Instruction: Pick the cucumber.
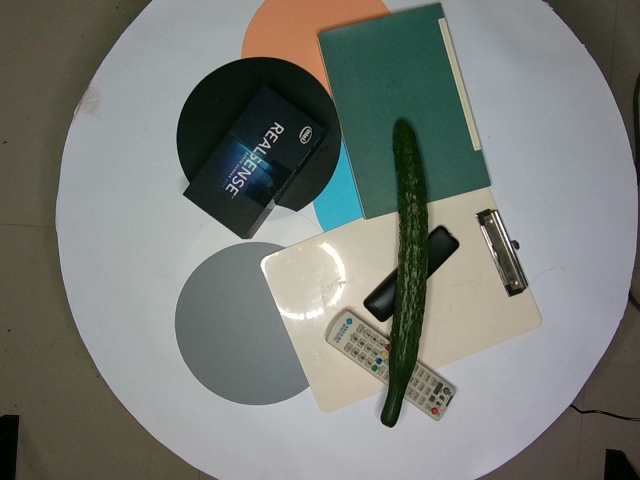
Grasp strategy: vertical